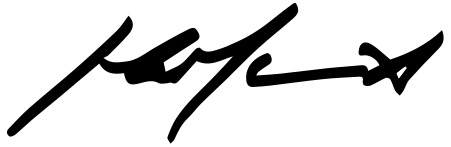
Signature of: john yarmuth